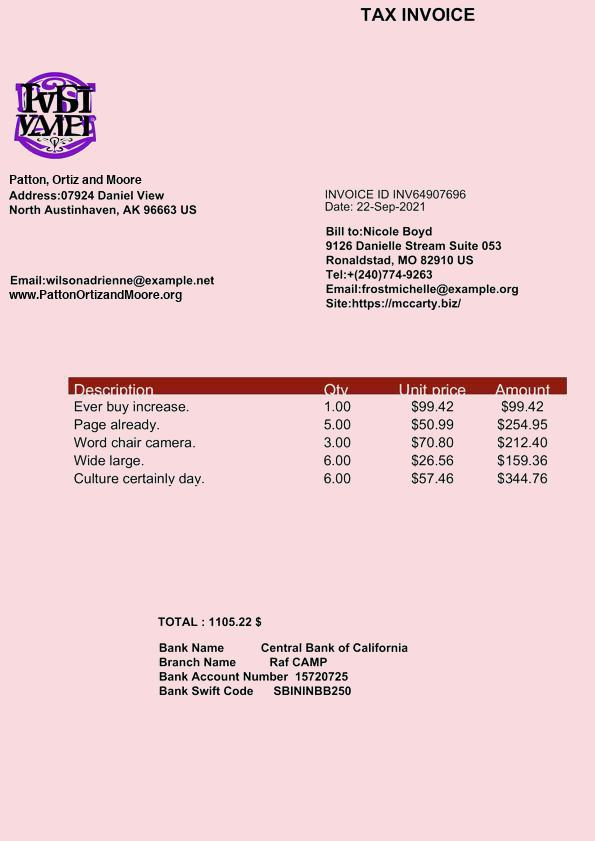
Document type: Invoice